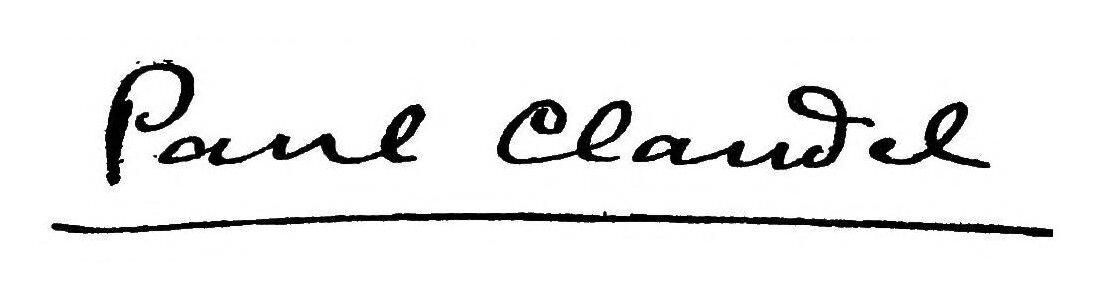
Signature of: paul claudel